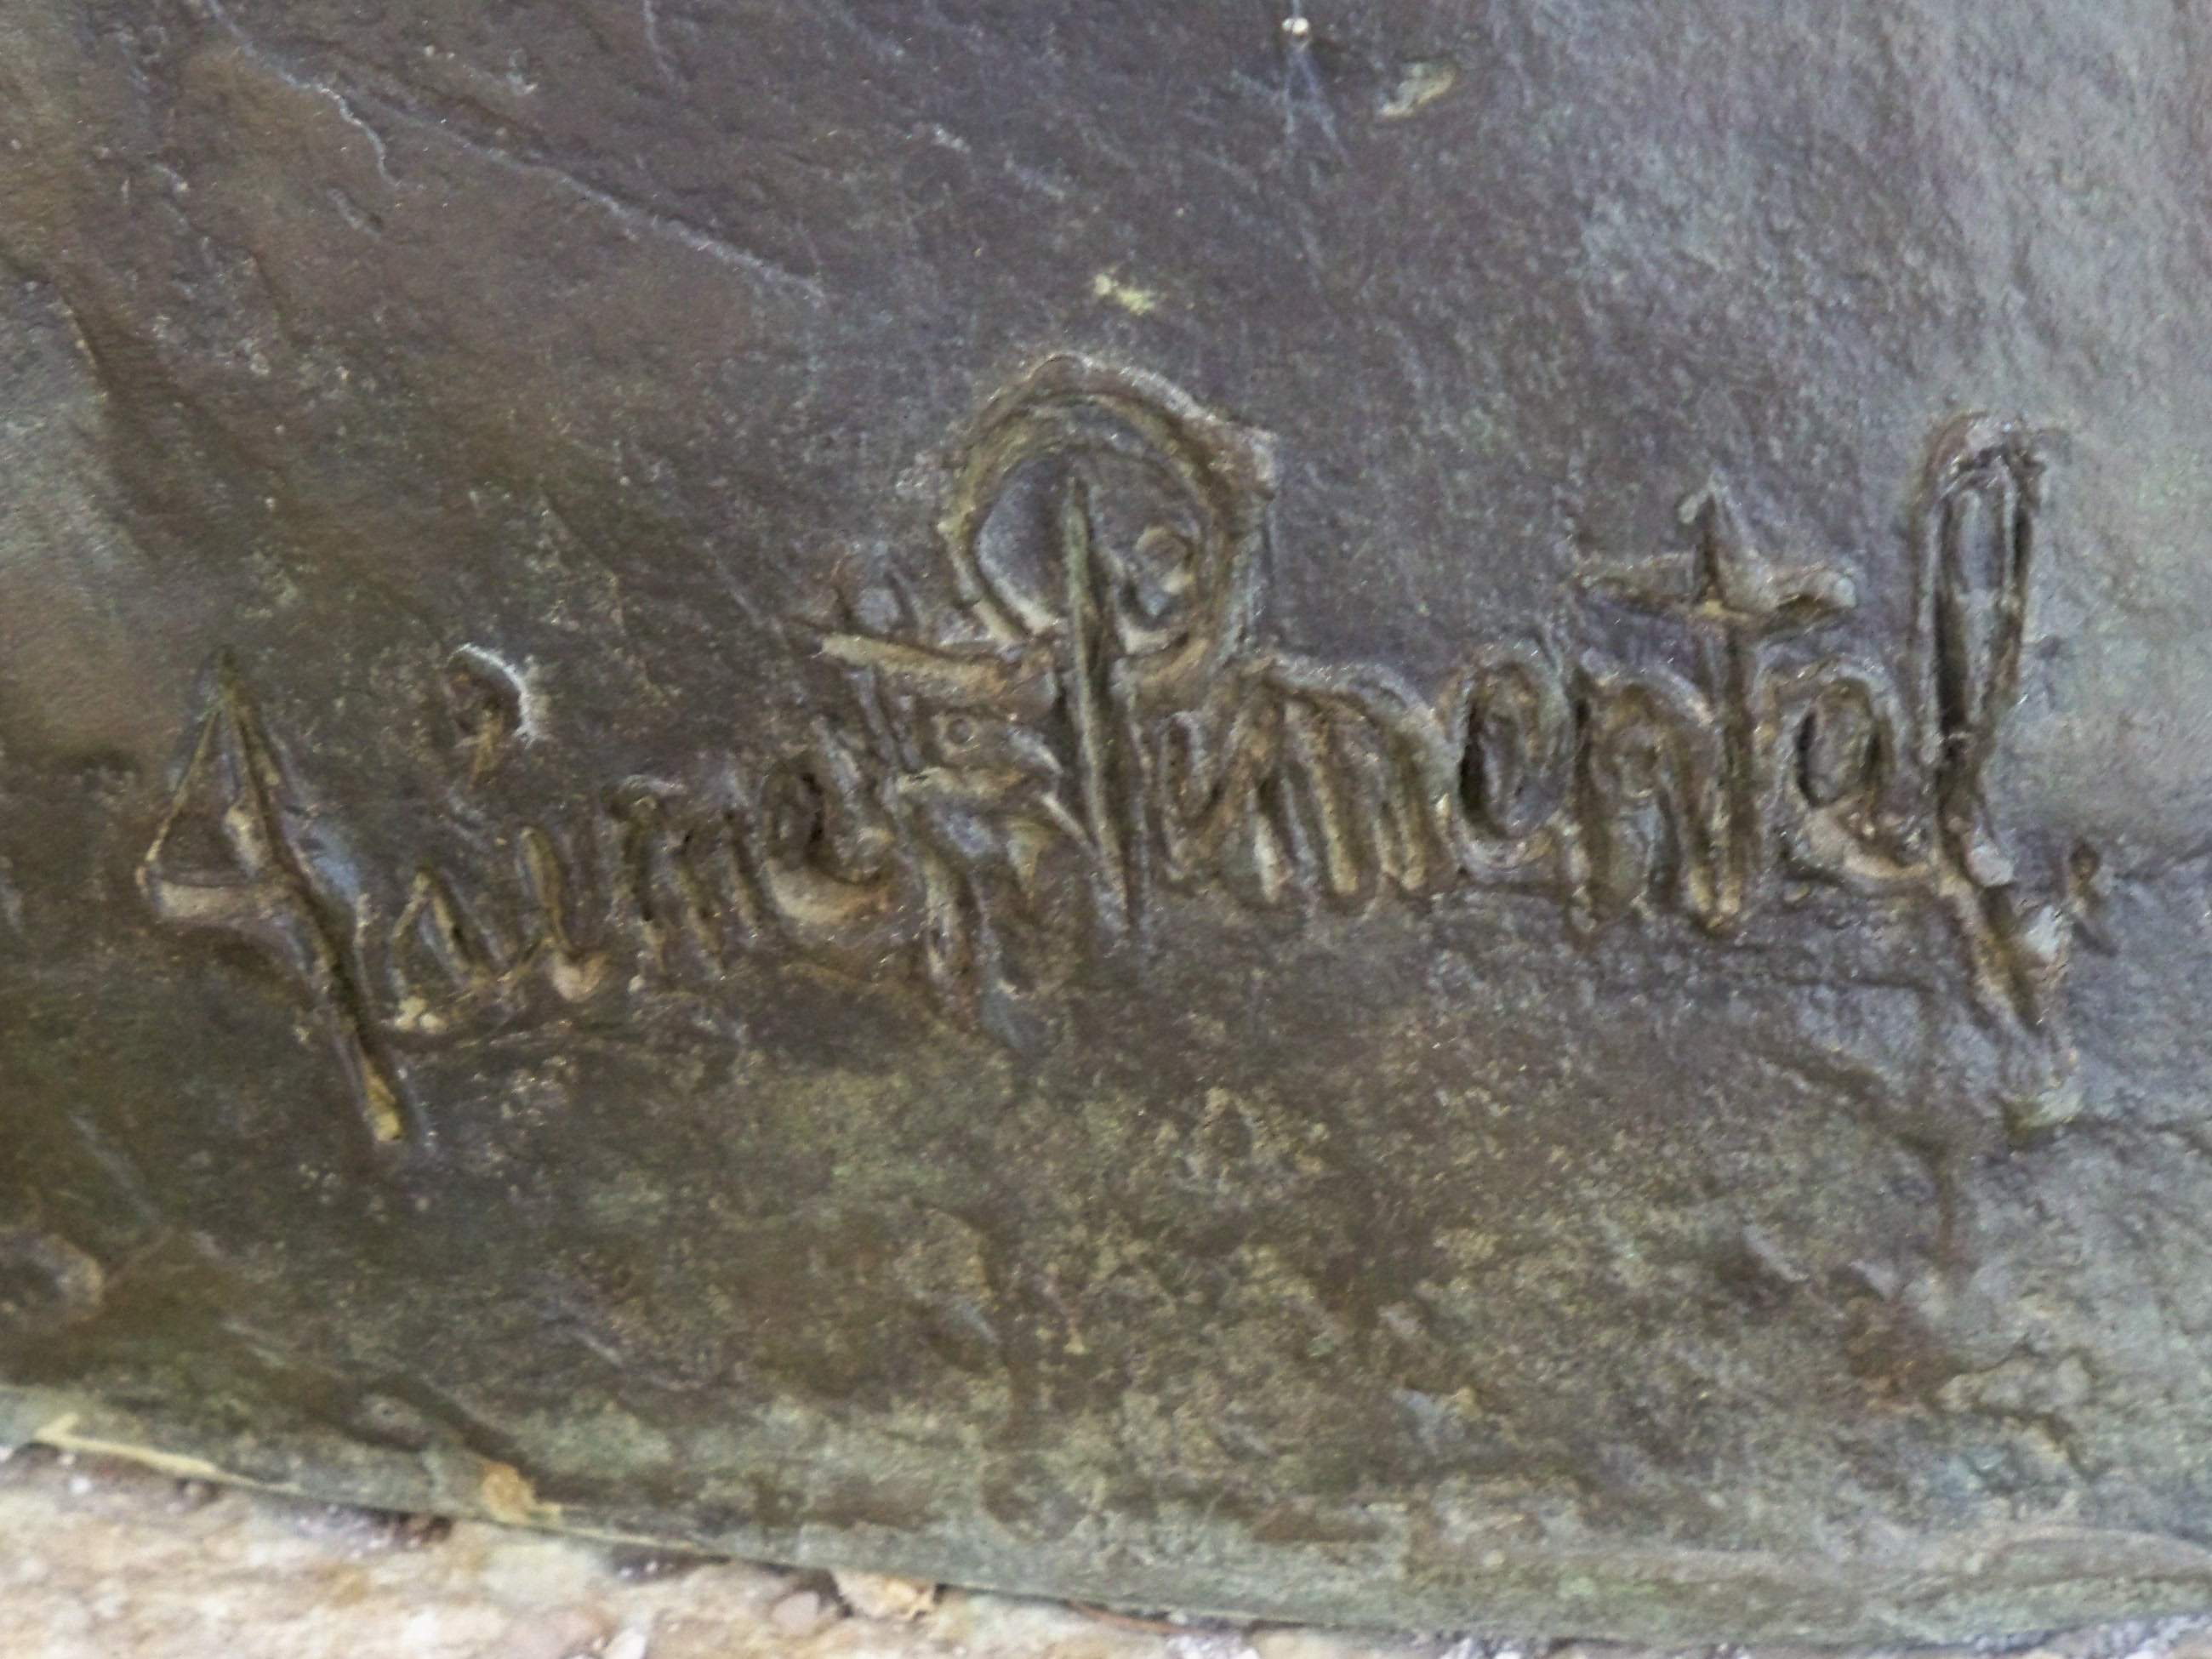
Signature of: jaime pimentel